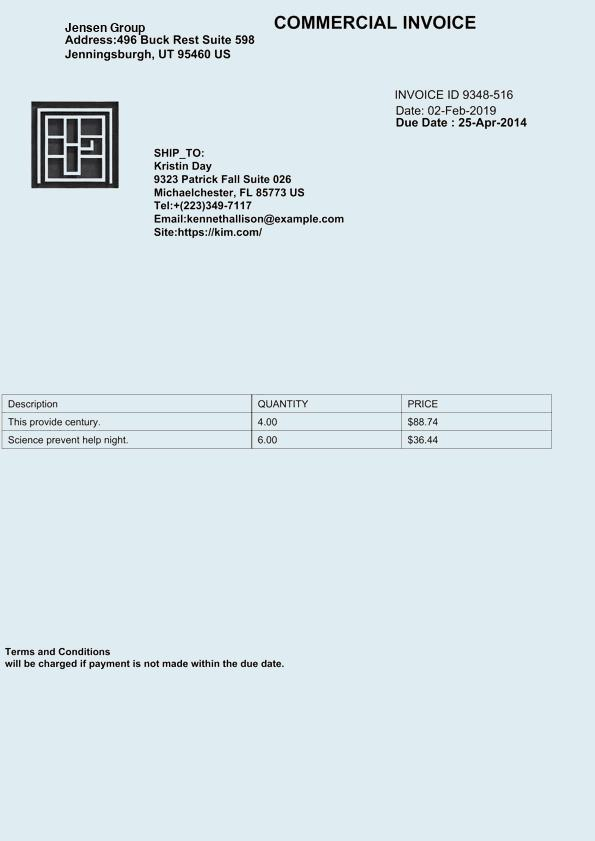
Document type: Invoice